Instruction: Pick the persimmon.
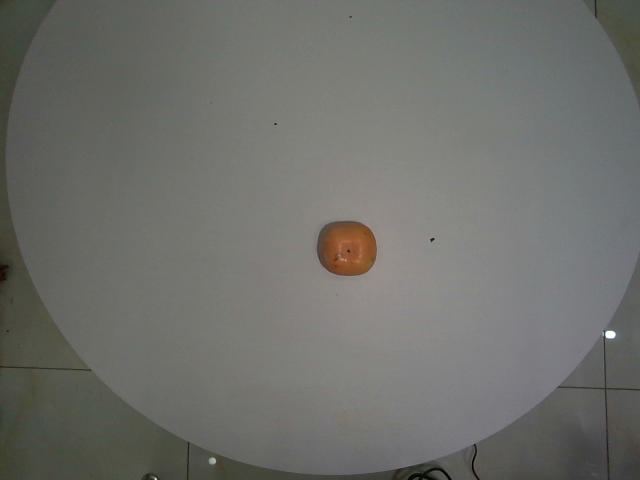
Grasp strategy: vertical